Question: How does the patient history play a role?
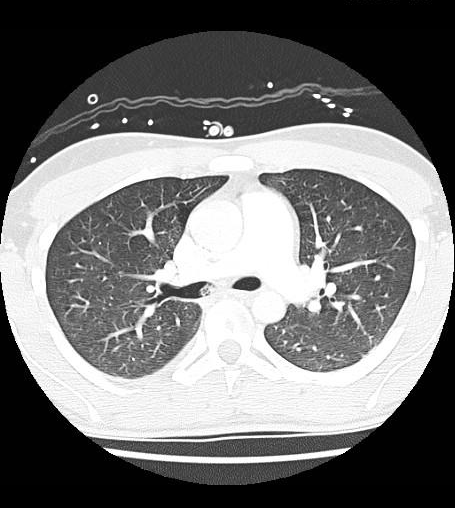
Answer: The patient's history of ICU patient who, after extubation, developed acute onset dyspnea and hypoxia. is key in understanding the case.